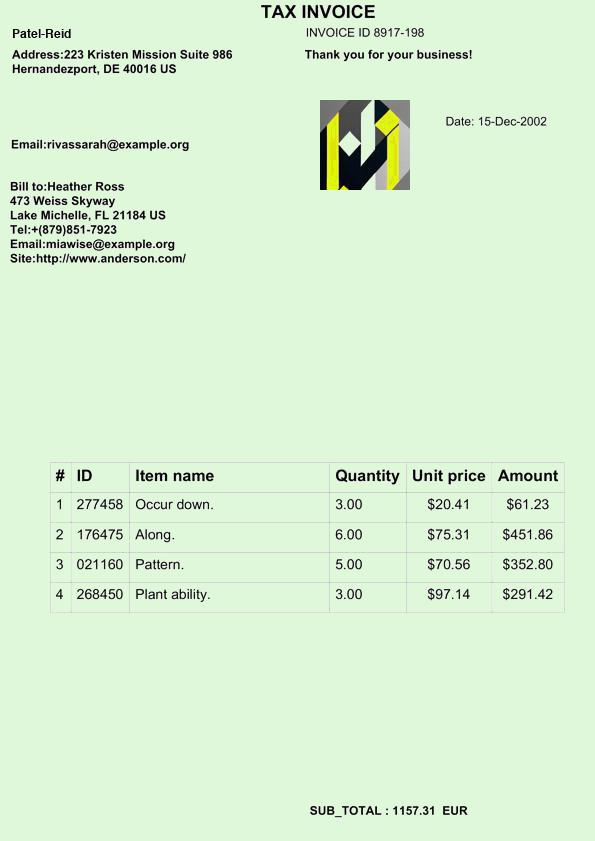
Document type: Invoice